Question: What is the earliest payment due date mentioned in the document?
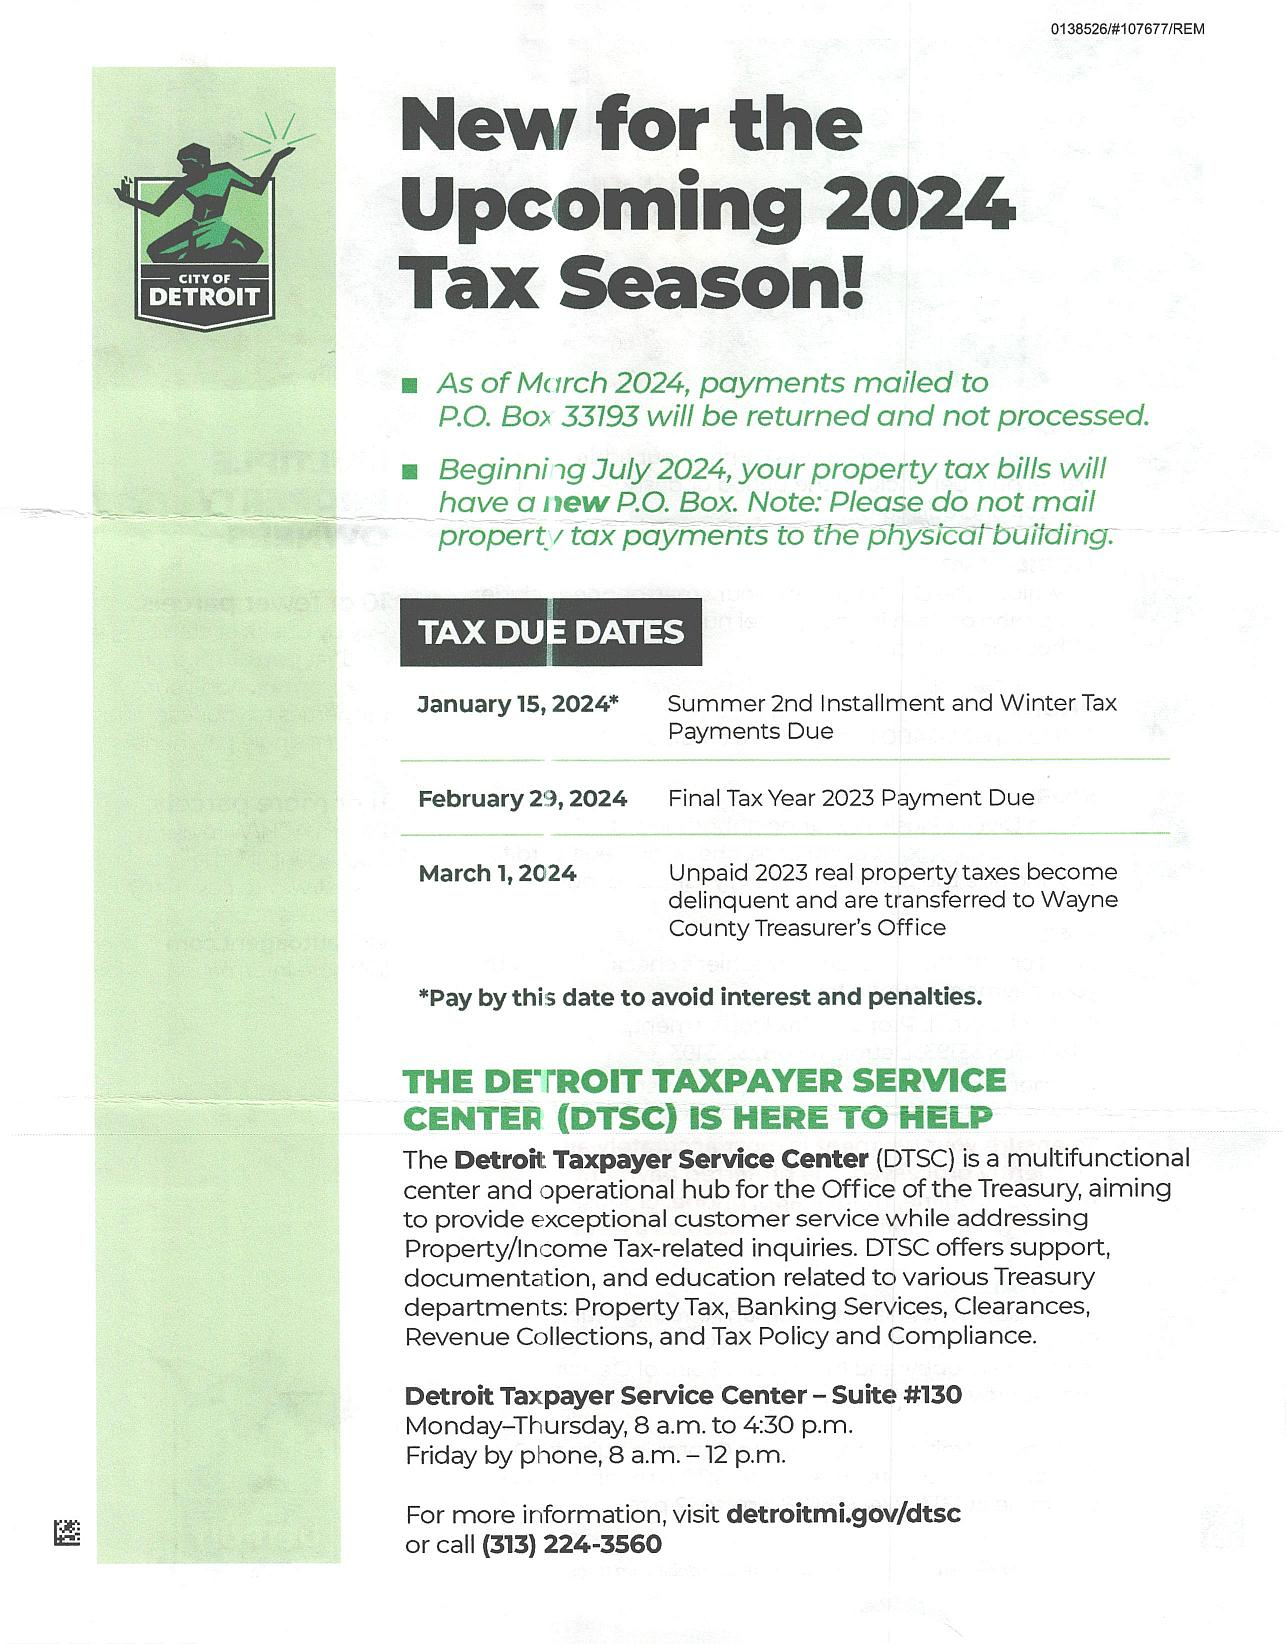
Answer: "15-Jan-24"